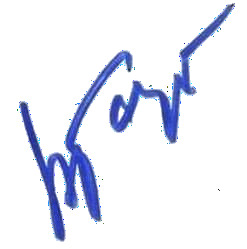
Signature of: valentin gaft